Question: What do the imaging results show?
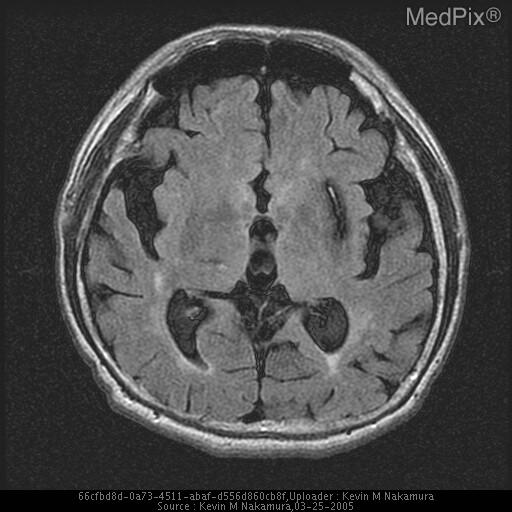
Answer: The imaging shows Hemorrhage of the putamen with local edema and mass effect. Appearance of left basal ganglia hemorrhage on axial FLAIR MRI obtained 3 months following his initial presentation..